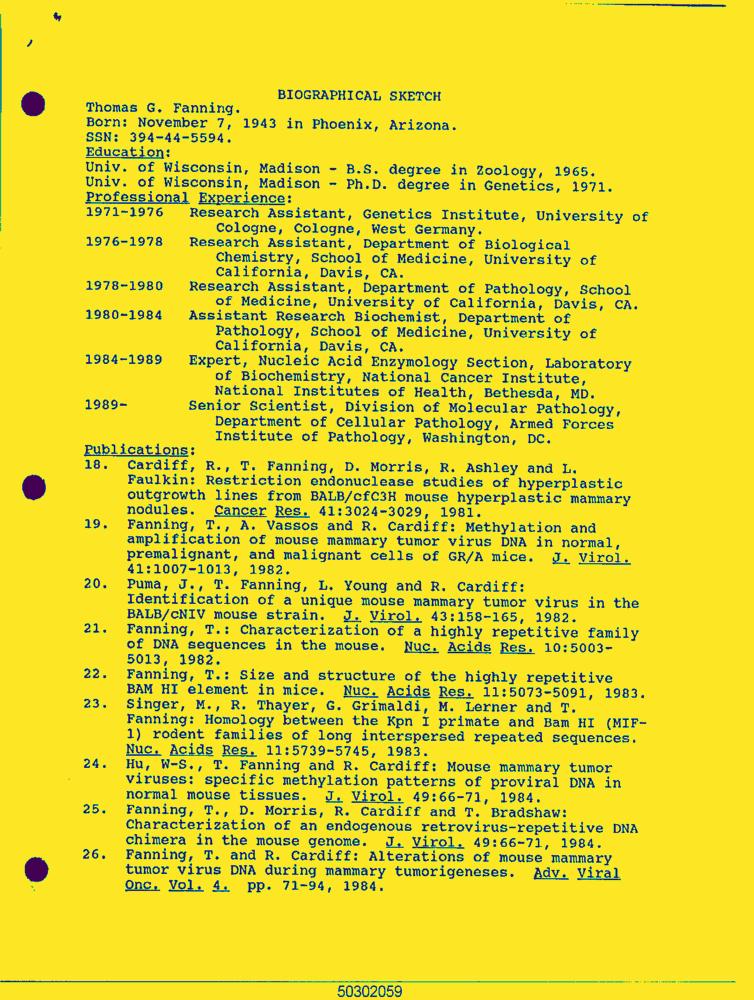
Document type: Resume-Doc